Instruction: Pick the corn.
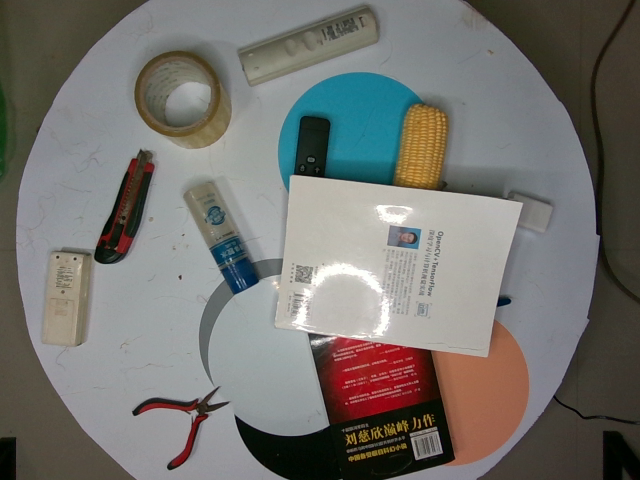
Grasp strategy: vertical